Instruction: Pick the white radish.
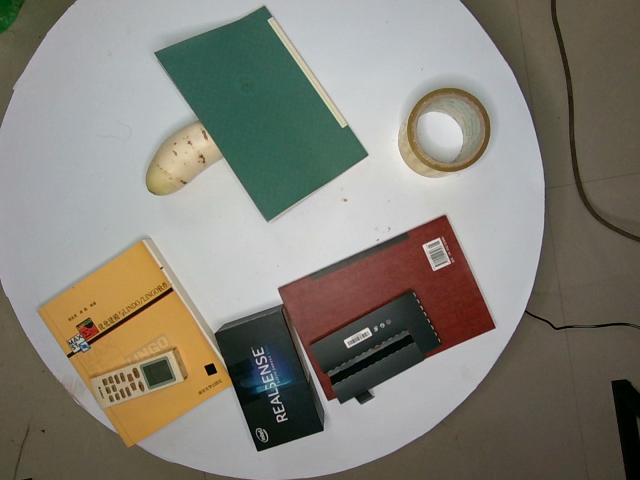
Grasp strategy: vertical